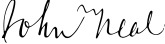
Signature of: john neal